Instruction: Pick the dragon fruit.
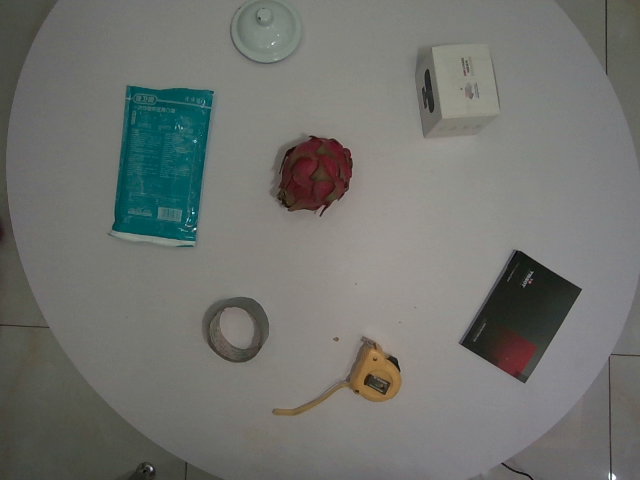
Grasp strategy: vertical